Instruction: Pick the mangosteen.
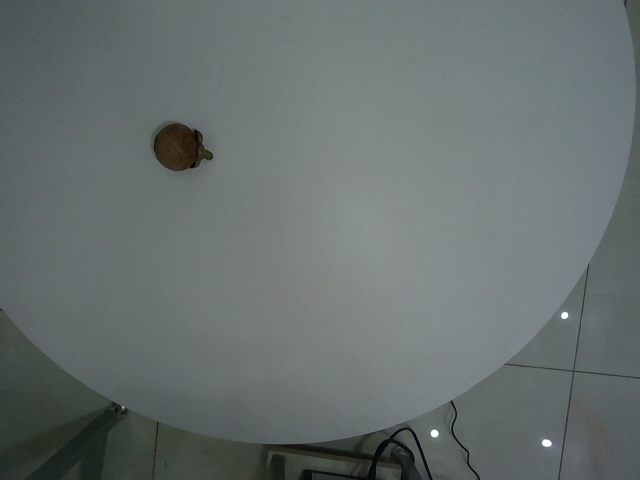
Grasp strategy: vertical